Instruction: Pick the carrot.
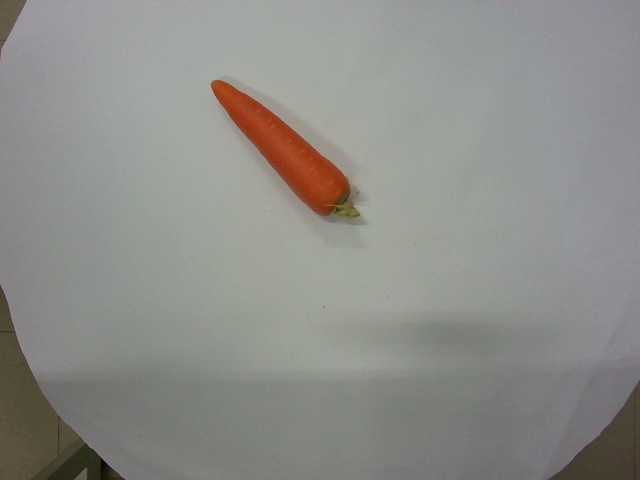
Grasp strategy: vertical